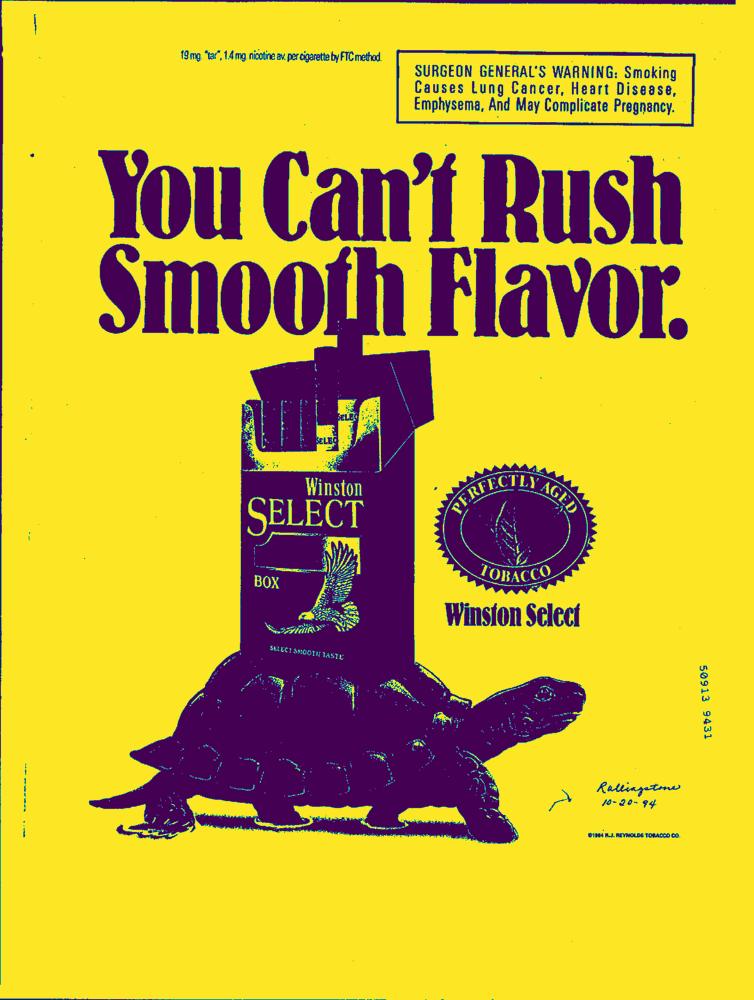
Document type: AD